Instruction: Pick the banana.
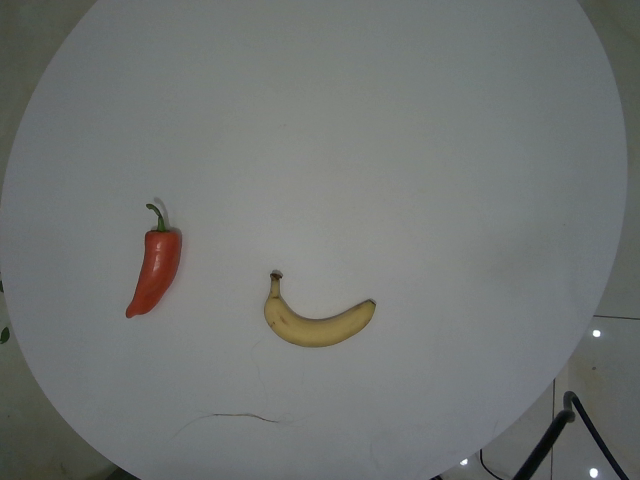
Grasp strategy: vertical